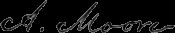
Signature of: alfred moore